Question: What is the name of the tenant mentioned in the document?
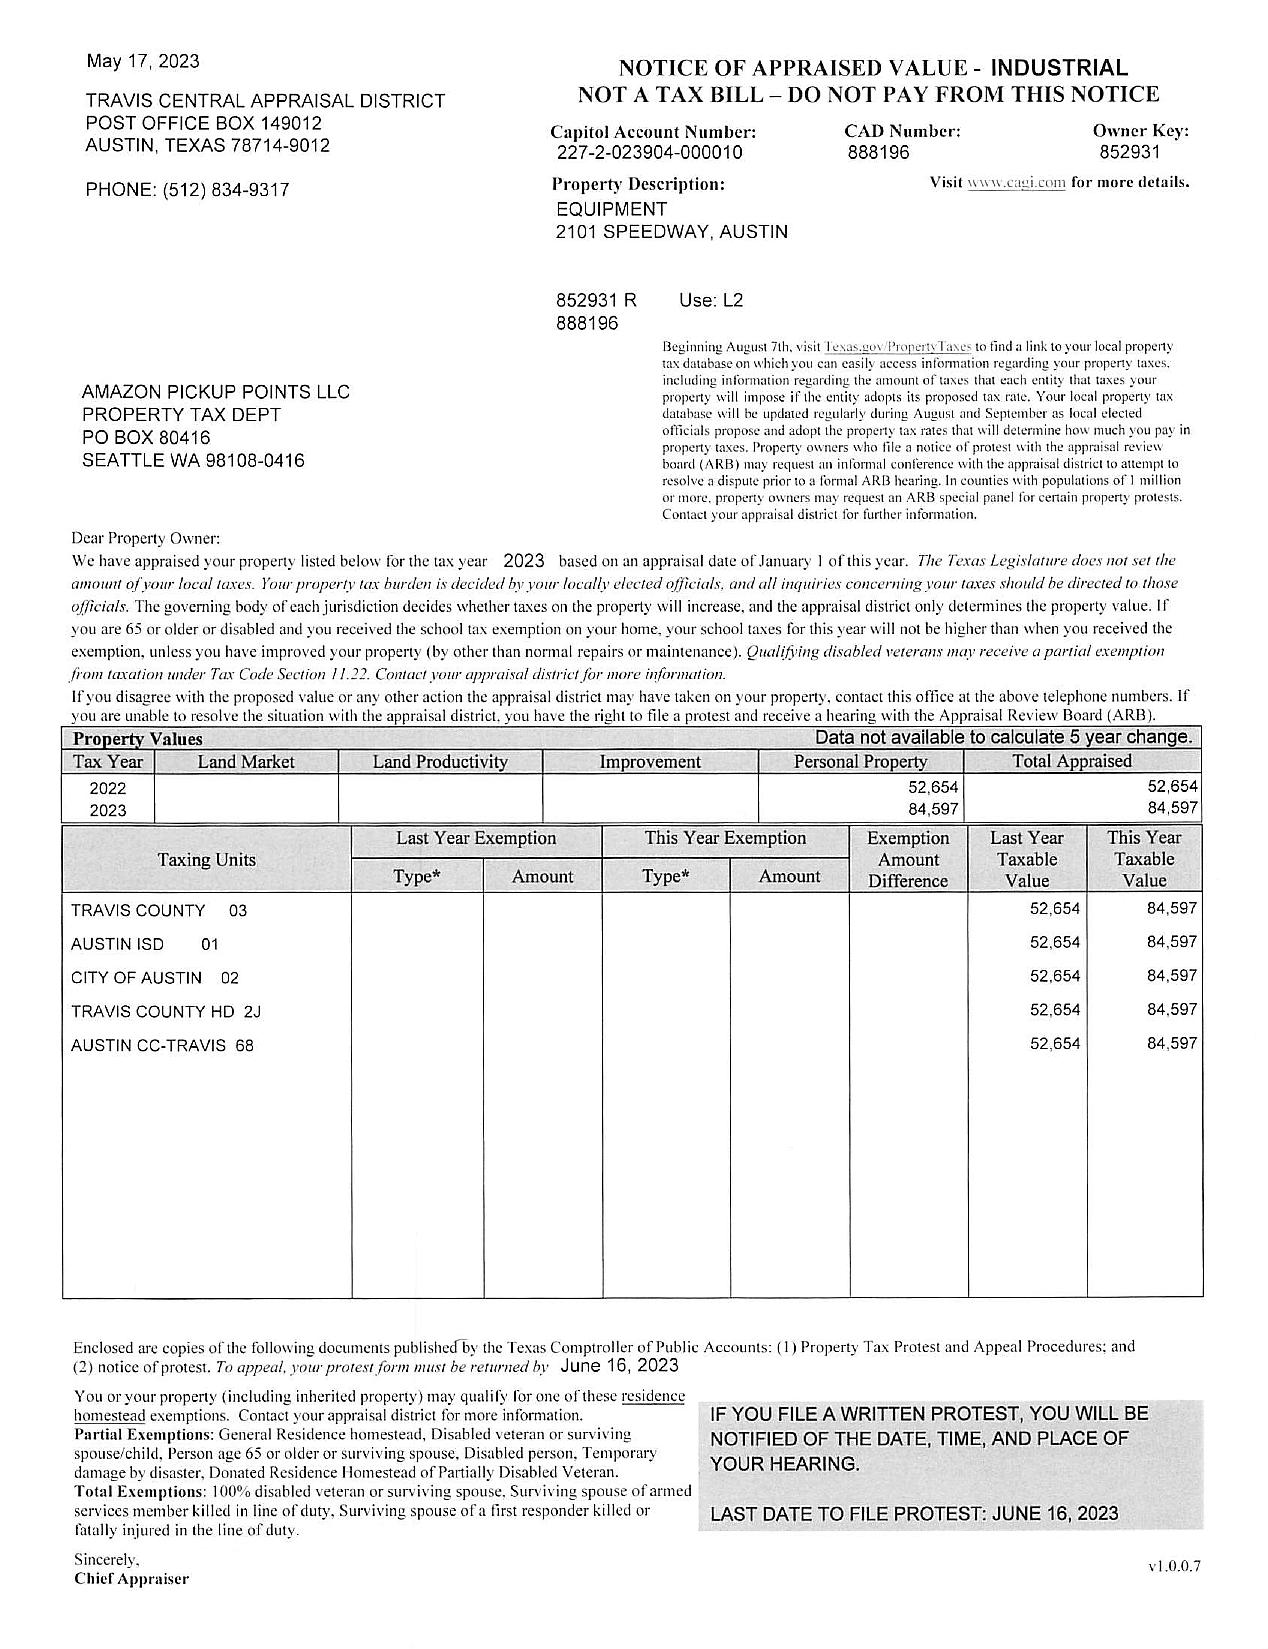
Answer: "AMAZON PICKUP POINTS LLC"